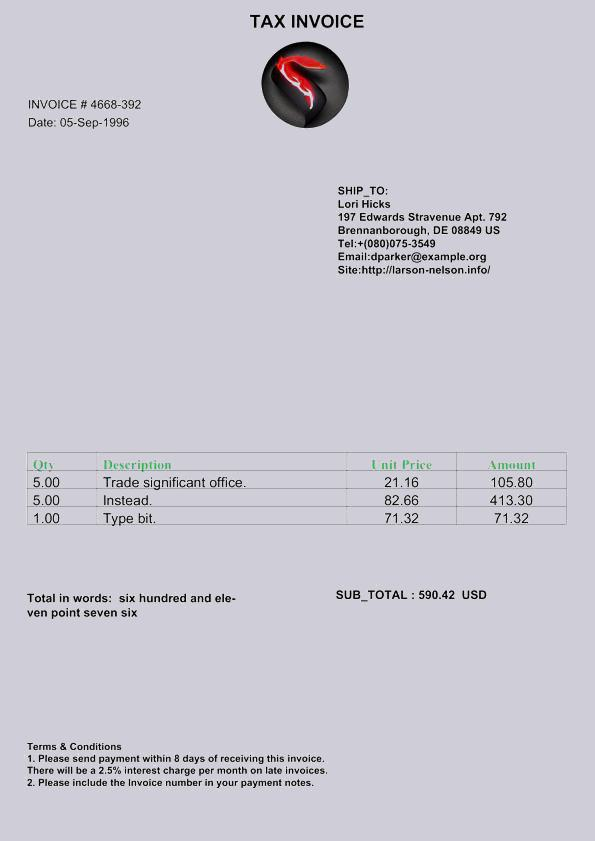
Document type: Invoice